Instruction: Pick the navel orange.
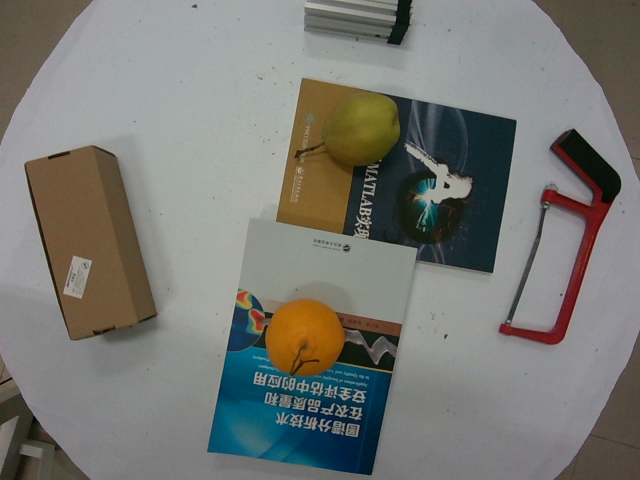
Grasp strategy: vertical